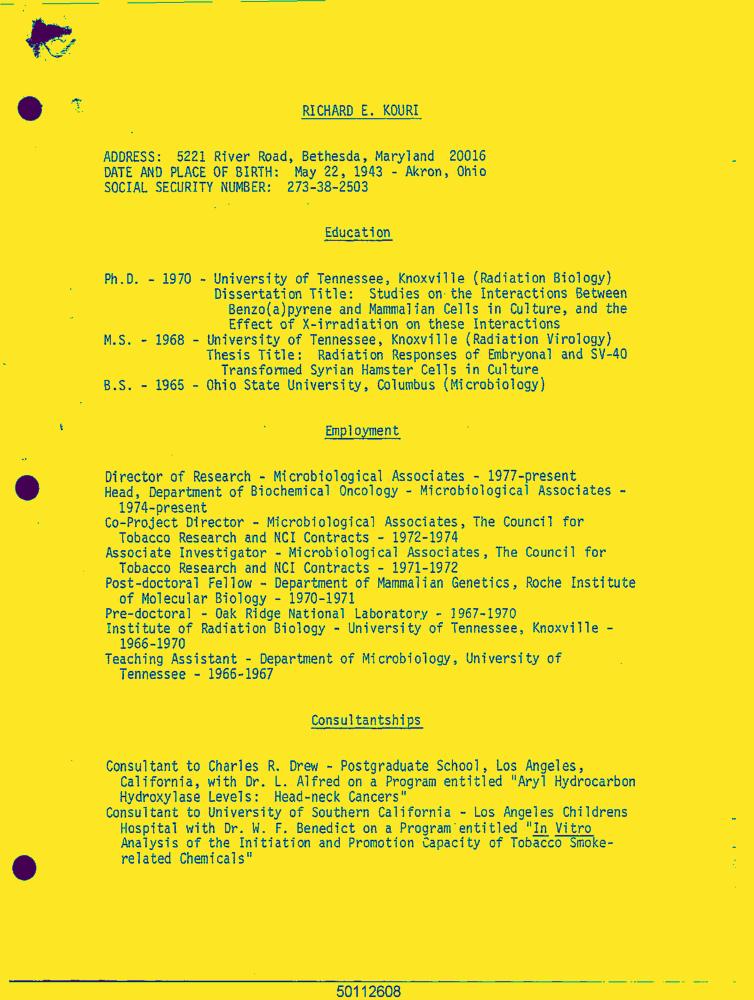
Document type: Resume-Doc